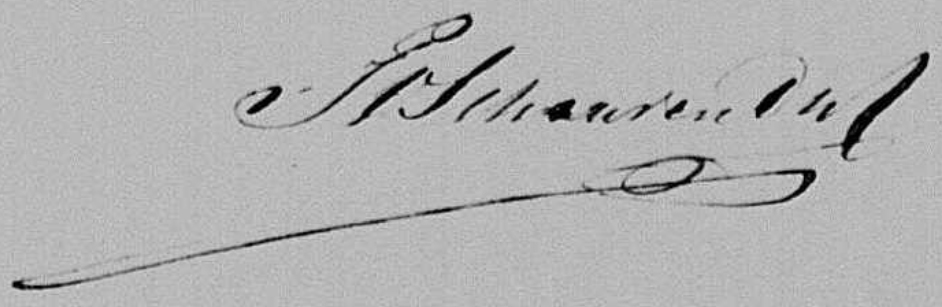
Signature of: pieter van schravendijk